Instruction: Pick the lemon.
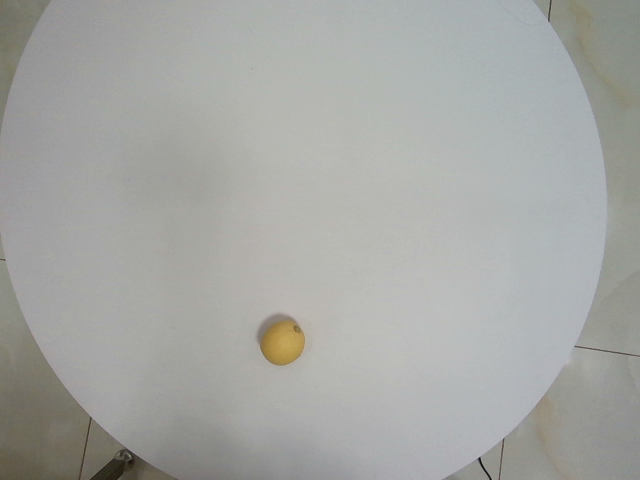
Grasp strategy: vertical